Please extract the written amount, numerical amount, recipient's name, date on the cheque, and the bank's name from the image.
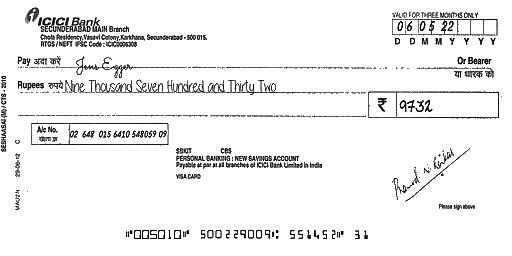
amt_in_words: Nine Thousand Seven Hundred and Thirty Two
amt_in_figures: 9732
payee_name: Jens Egger
bank_name: ICICI Bank
cheque_date: 06/05/22